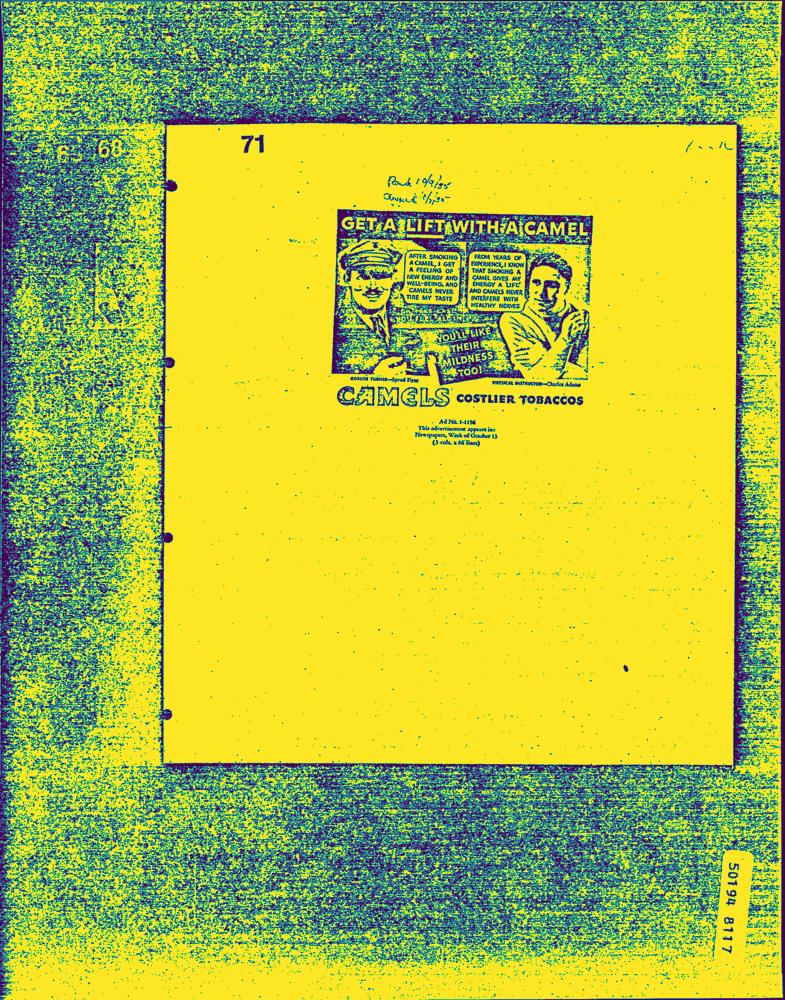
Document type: AD